Question: What are the imaging findings?
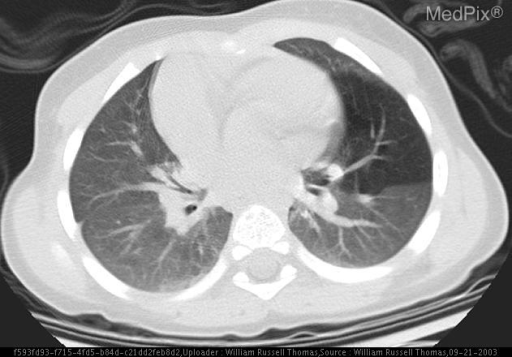
Answer: The imaging shows Hyperlucent lobe(s)- with oligemia
Increased lobar opacity (rare) in newborn due to retained fetal lung fluid
Compression atelectasis of adjacent parenchyma
Contralateral mediastinal shift Well circumscribed hypodensity within the lingular lobe with vasculature.